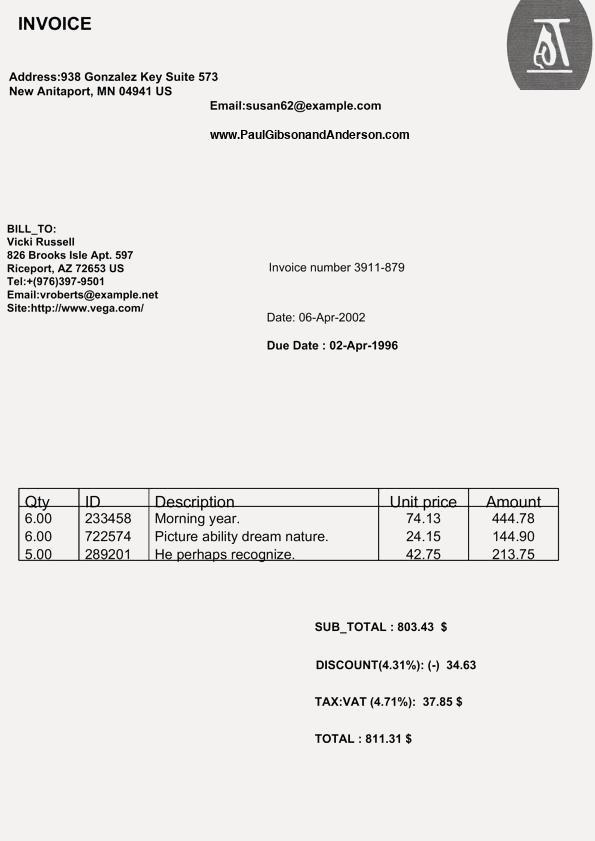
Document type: Invoice